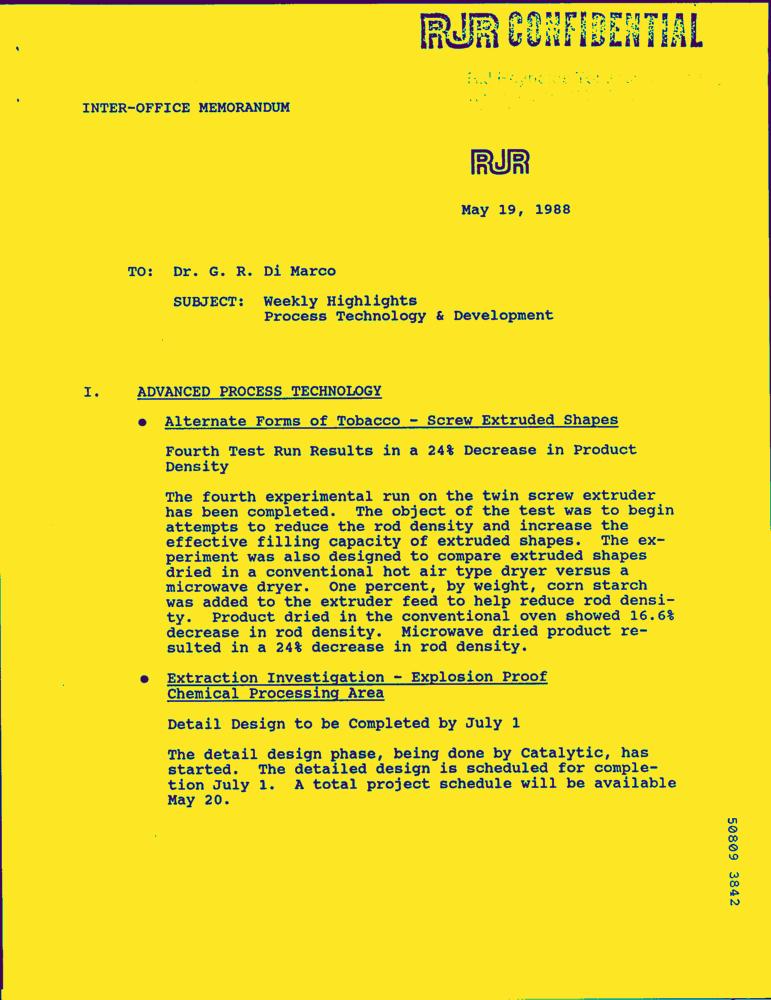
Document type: Letter-Doc